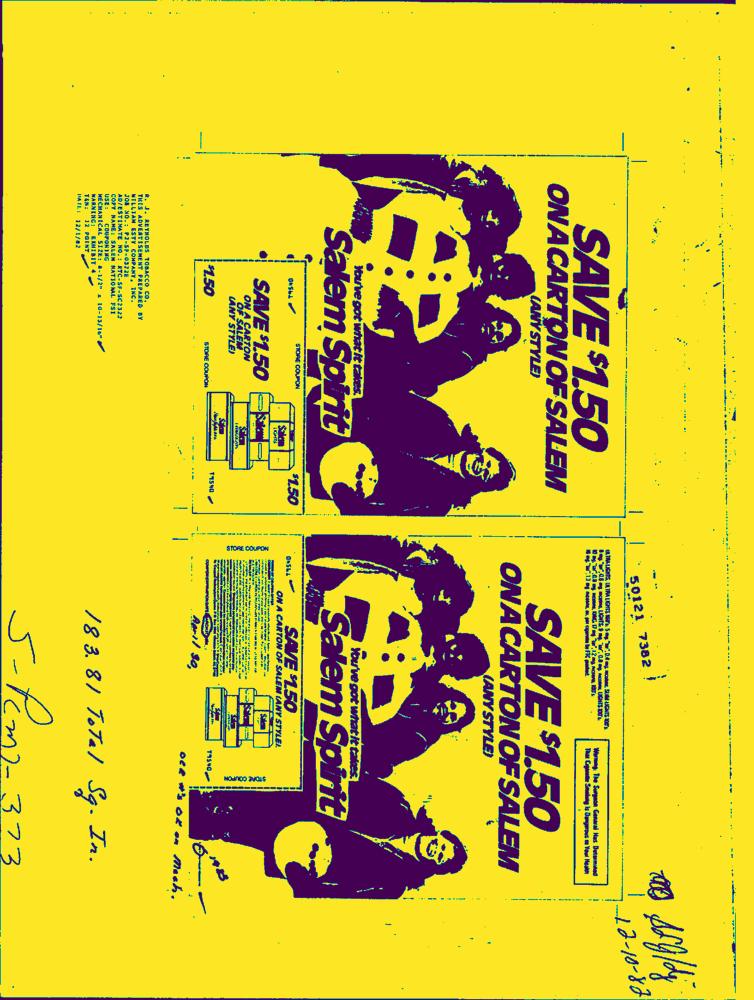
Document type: AD